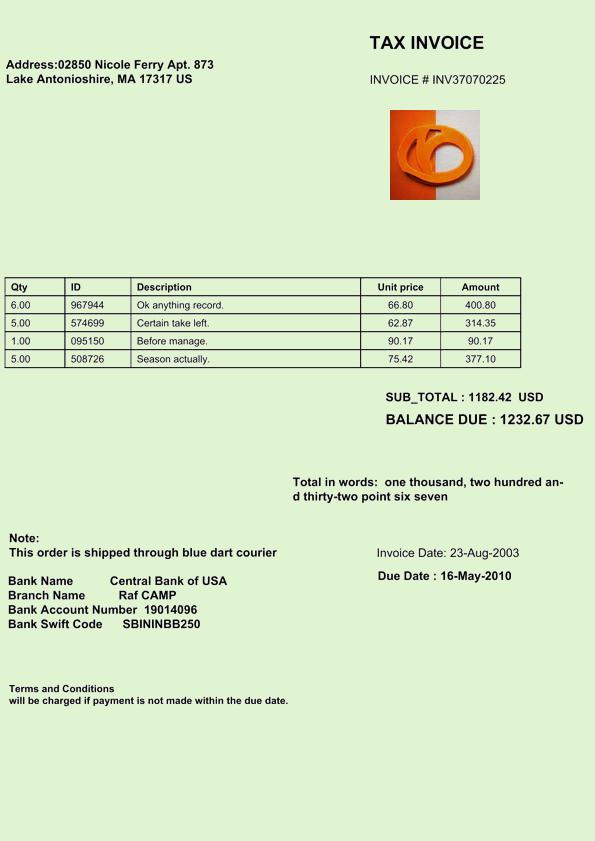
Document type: Invoice